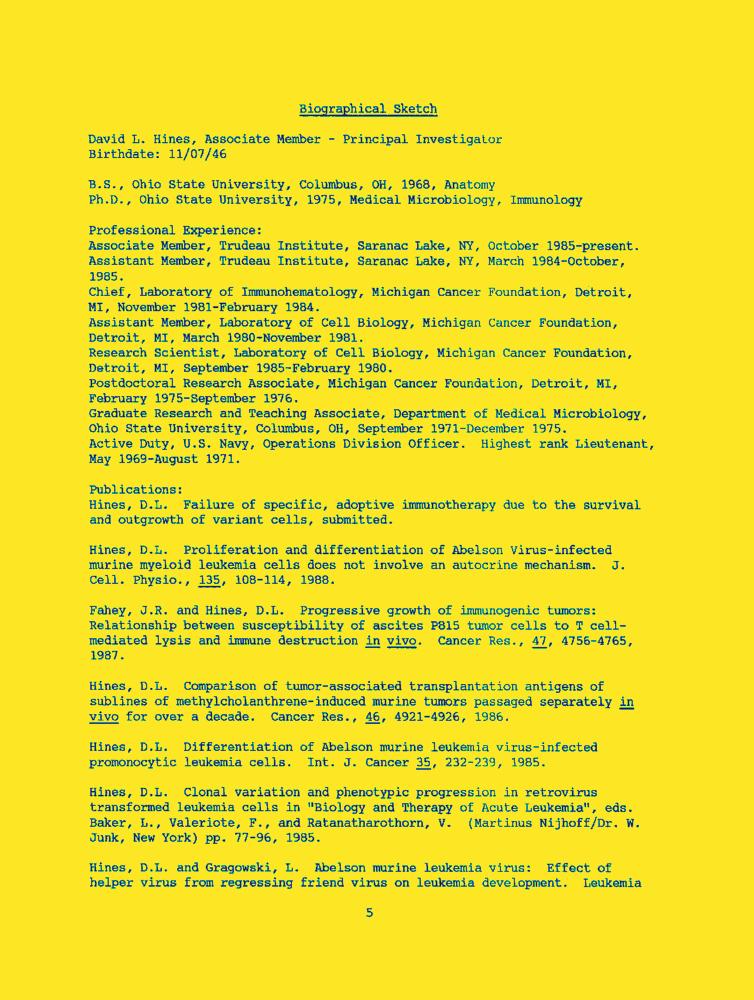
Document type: Resume-Doc